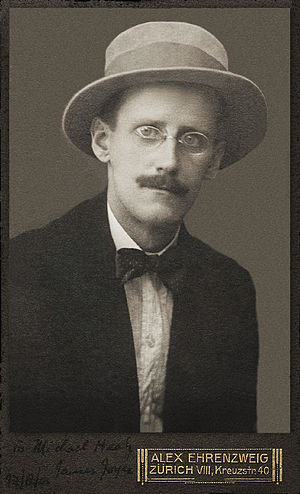
James Joyce, 1 photographic print, b&amp;w, cartes-de-visites, 9.2 x 6.1 on mount 10.5 x 6.5 cm.